Question: In what way does the history help explain the case?
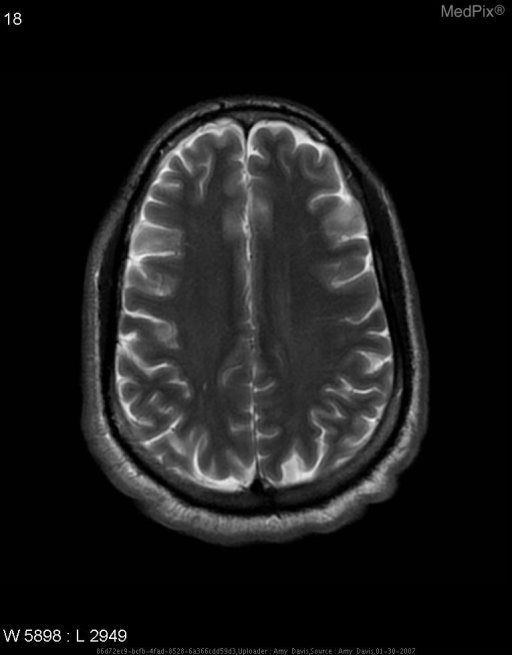
Answer: The patient's history of 44yo RHD M with sudden onset of difficulty speaking, L facial droop and drooling.  Pt had difficulty forming words, slurred speech, and numbness in L face and arm.  Most of the reported symptoms resolved within 10 minutes, with slight numbess and tingling in the L corner of the mouth still present after 30-45 minutes. is key in understanding the case.